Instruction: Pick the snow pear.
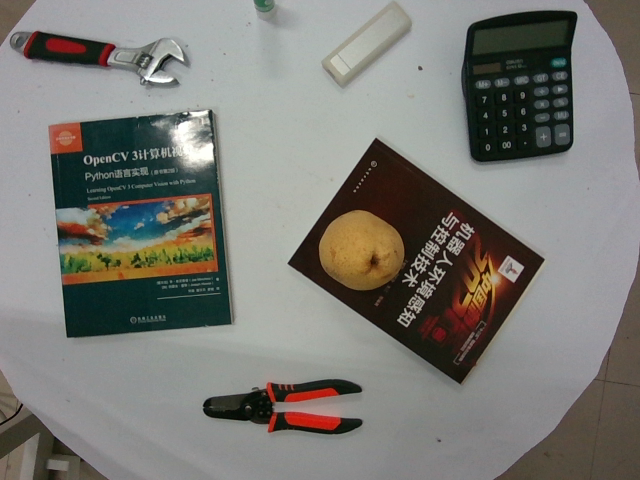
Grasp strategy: vertical